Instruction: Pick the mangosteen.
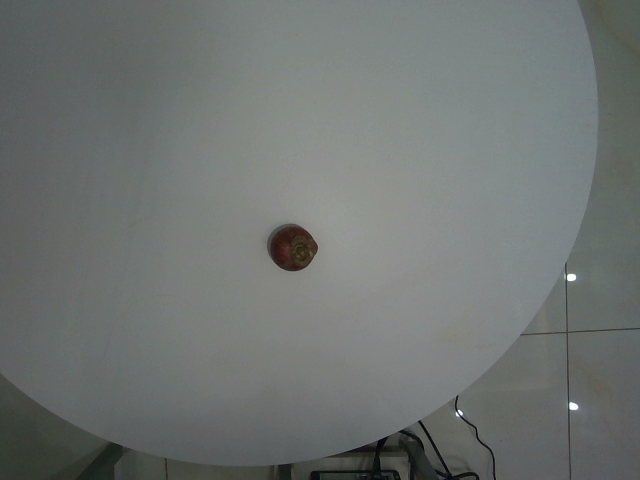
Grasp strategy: vertical